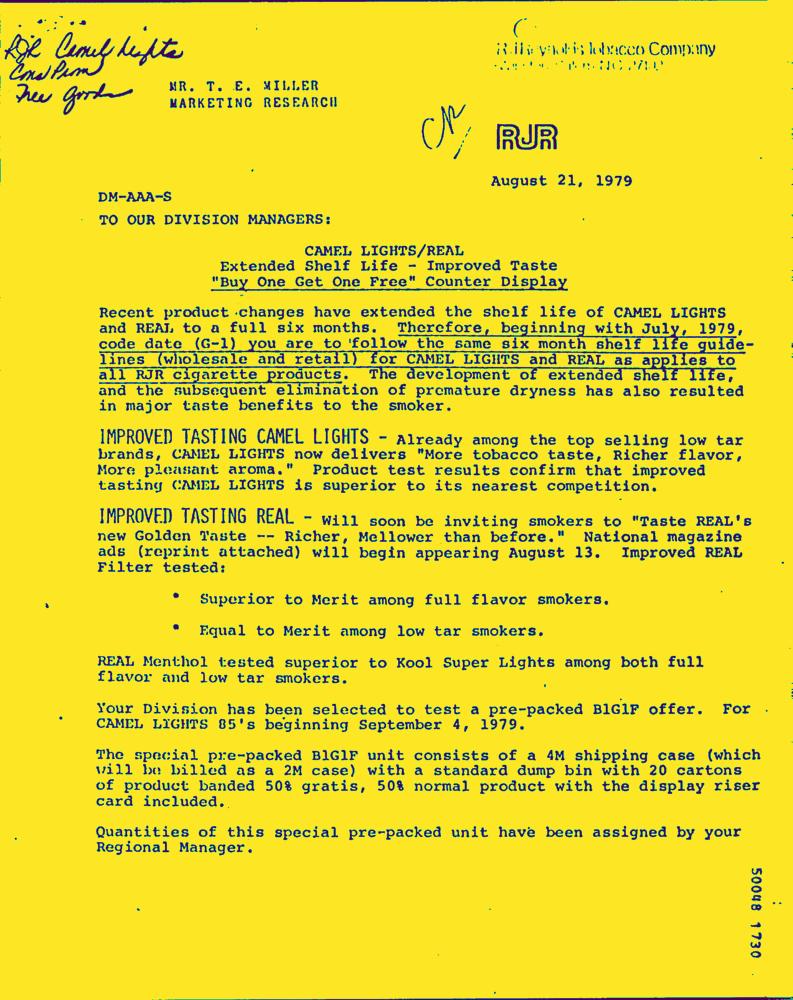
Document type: Letter-Doc